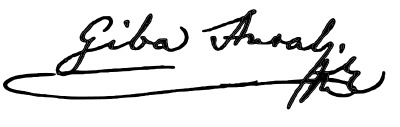
Signature of: antal giba